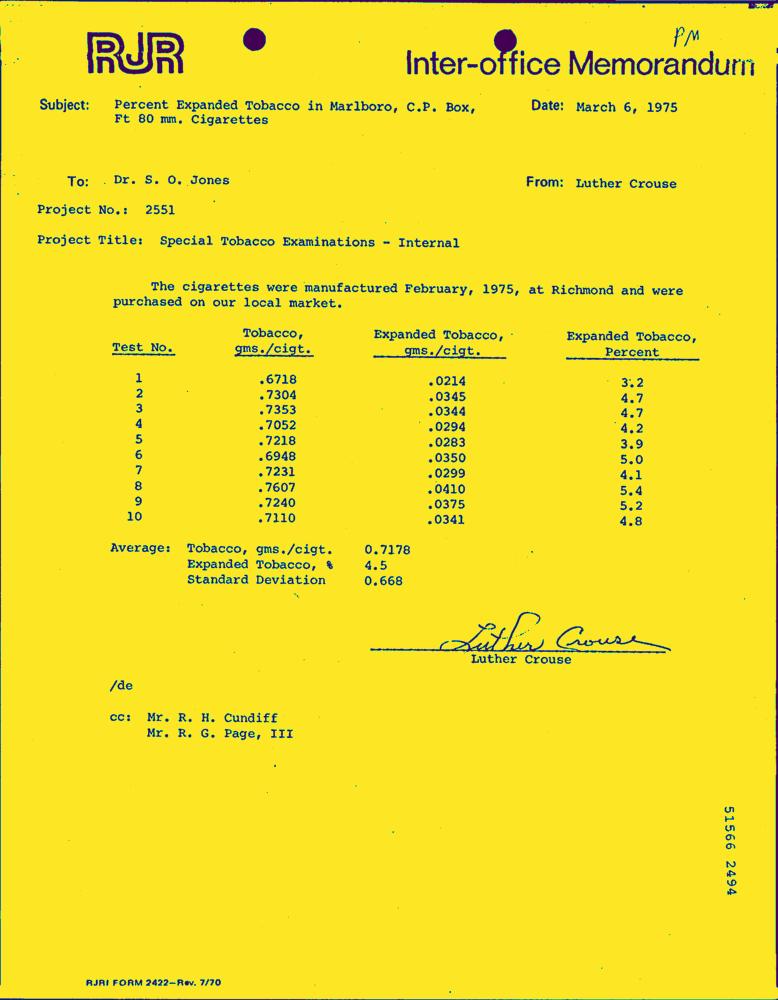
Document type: Letter-Doc